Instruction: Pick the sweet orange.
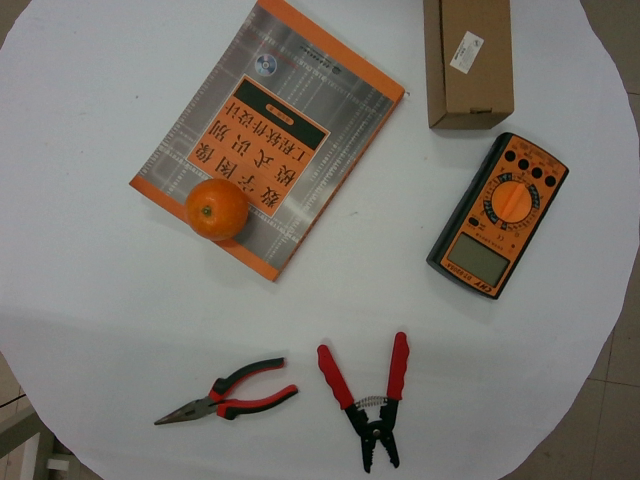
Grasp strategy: vertical